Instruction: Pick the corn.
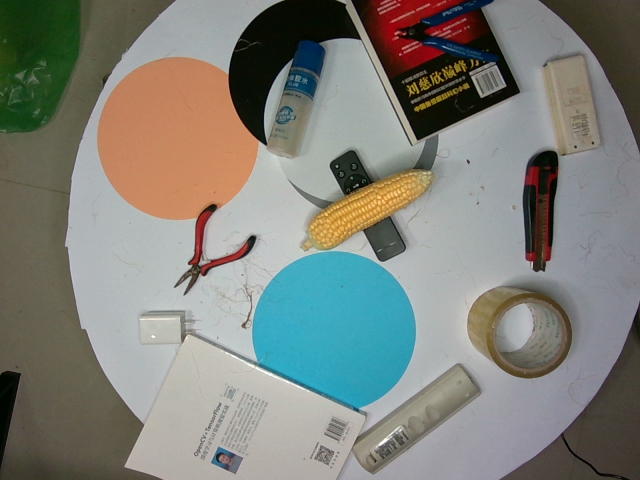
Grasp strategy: vertical